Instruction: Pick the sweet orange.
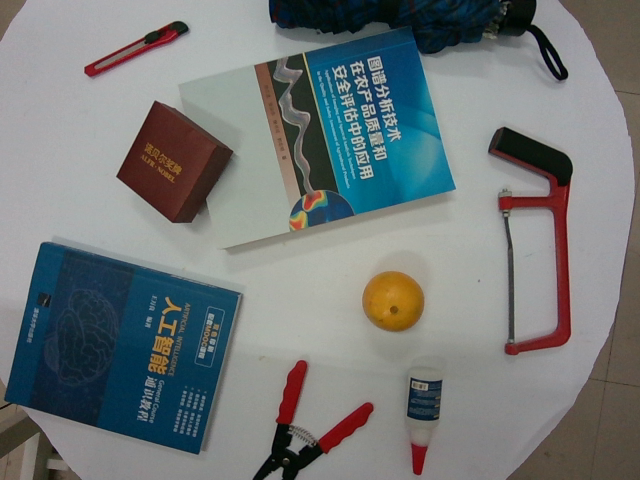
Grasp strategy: vertical